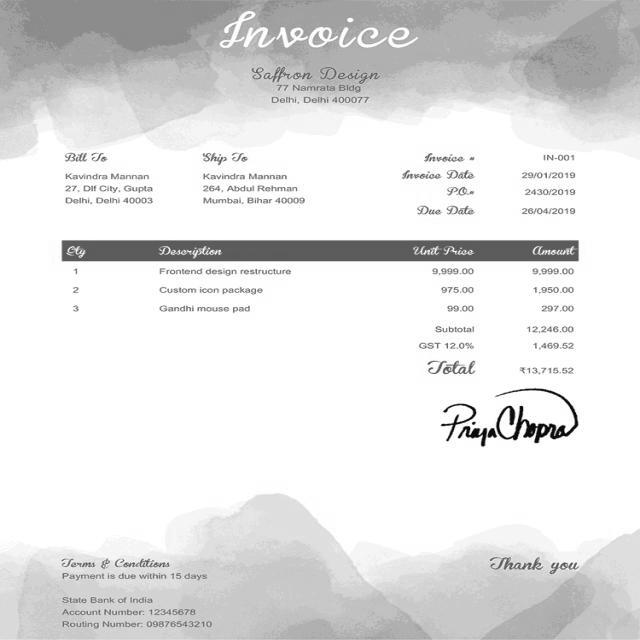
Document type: Invoice